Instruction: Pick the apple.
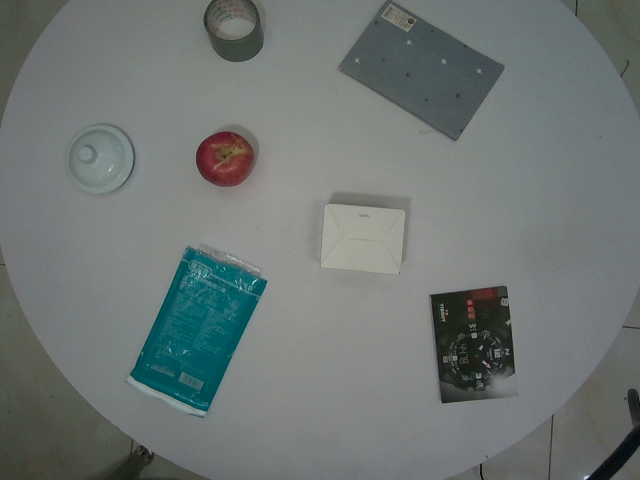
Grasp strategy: vertical